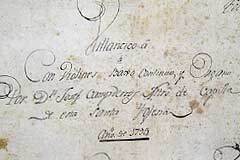
Signature of: josep de campderrós i pascual